Question: Which state is mentioned in the document?
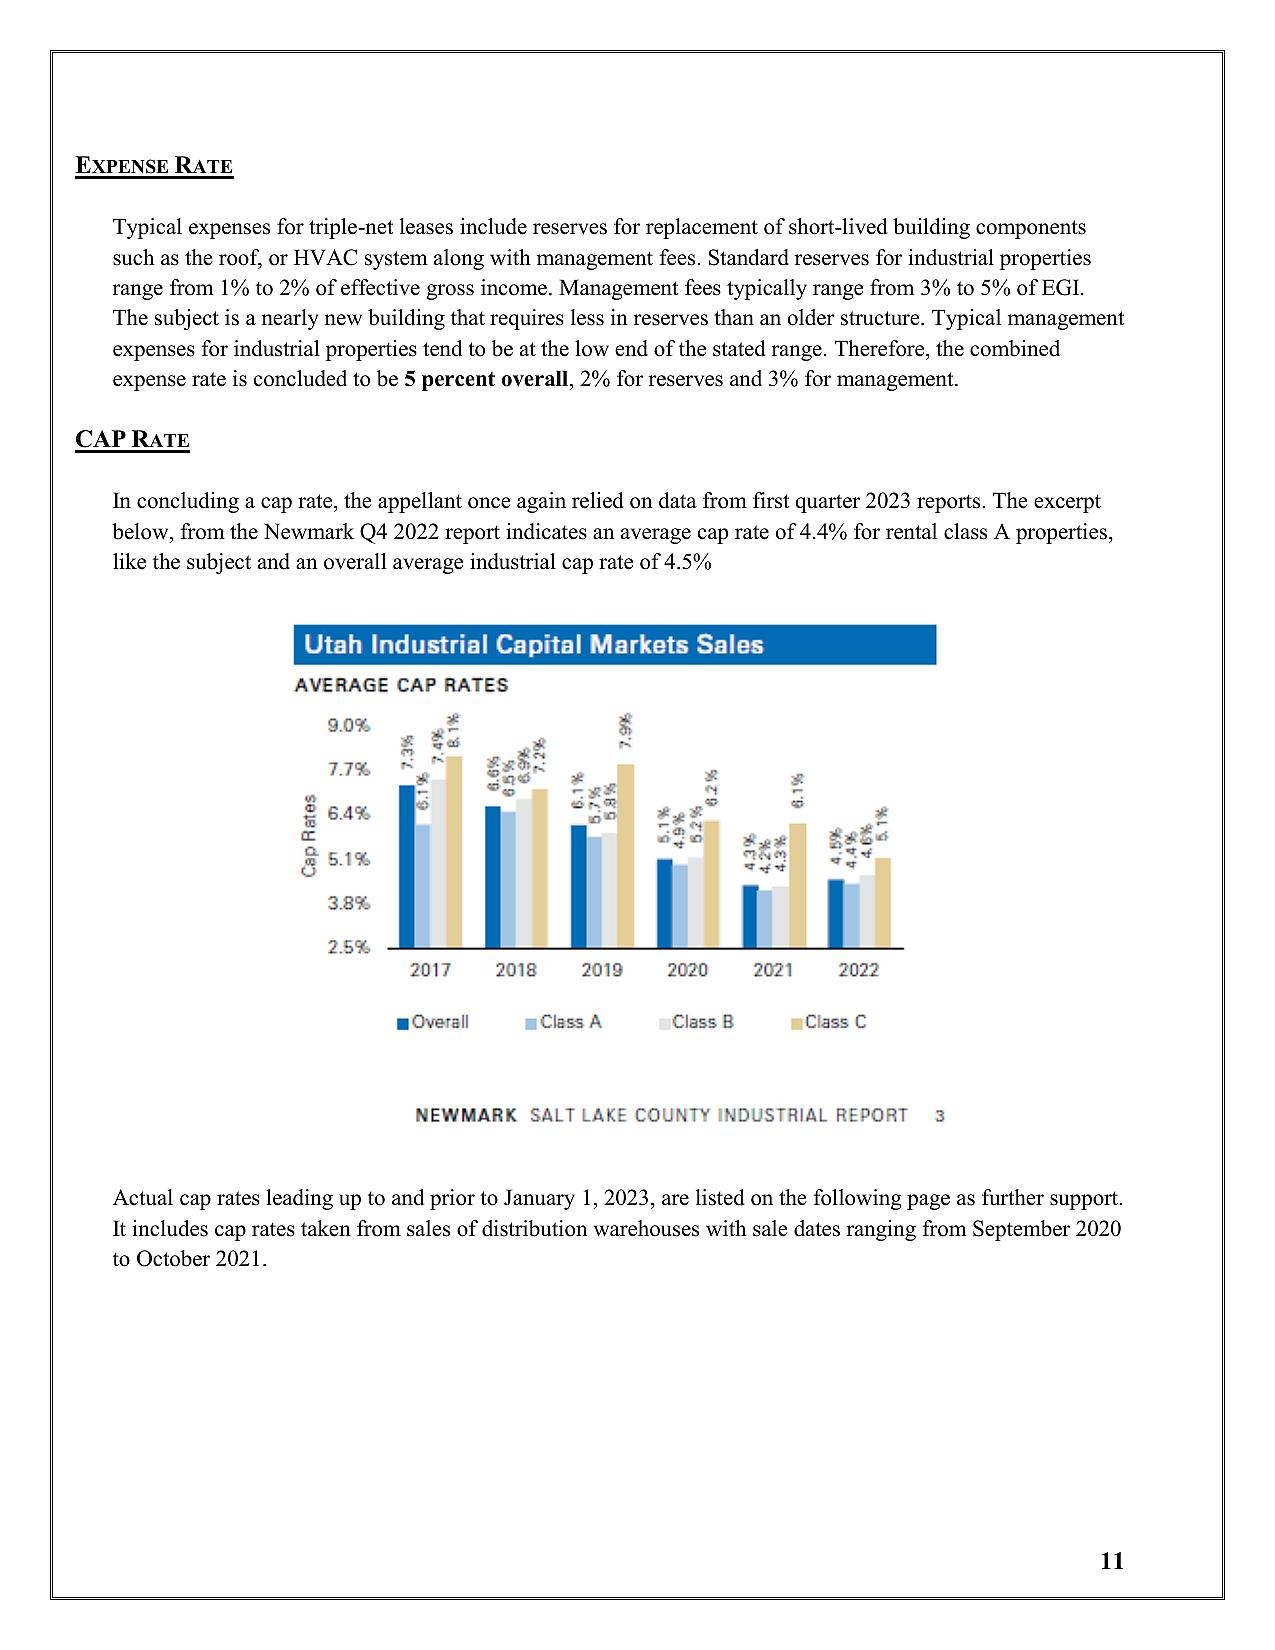
Answer: "Utah"